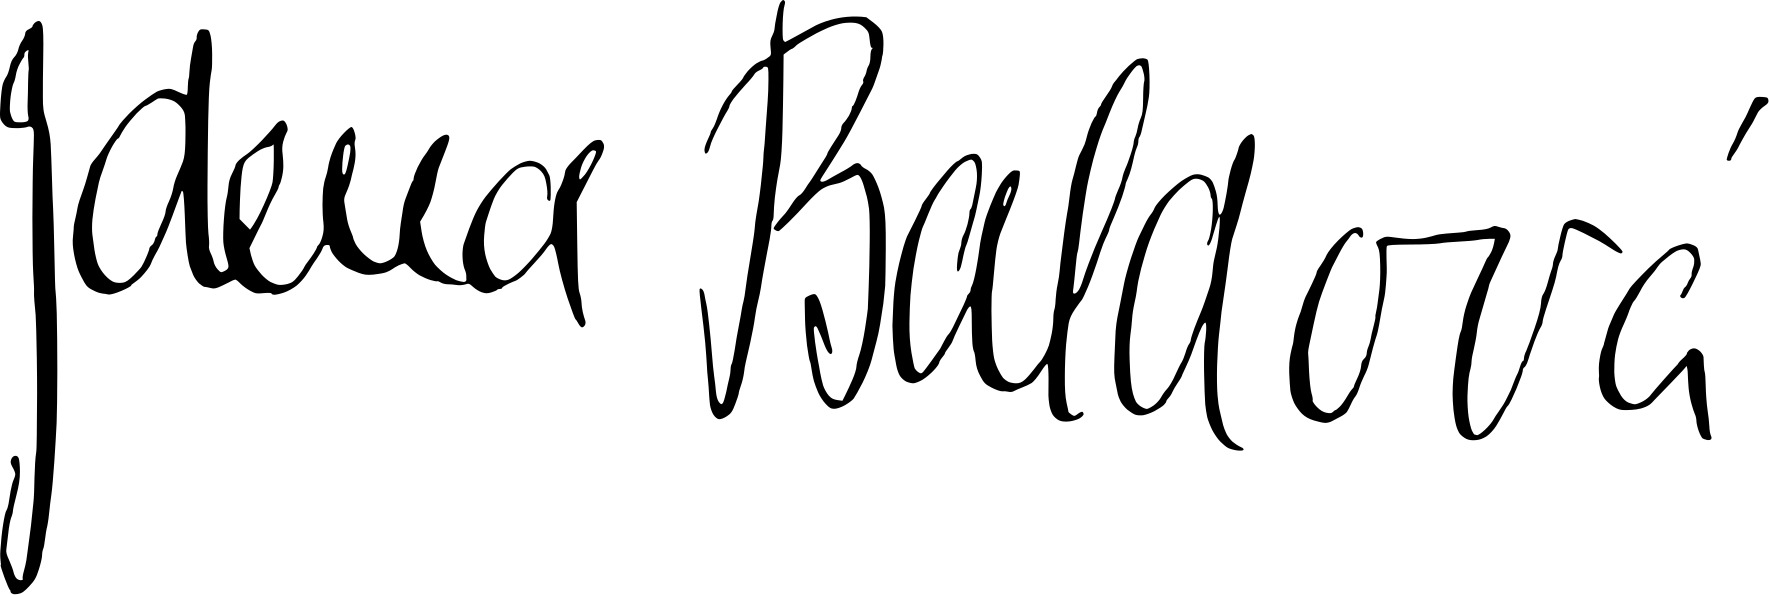
Signature of: zdeňka baldová